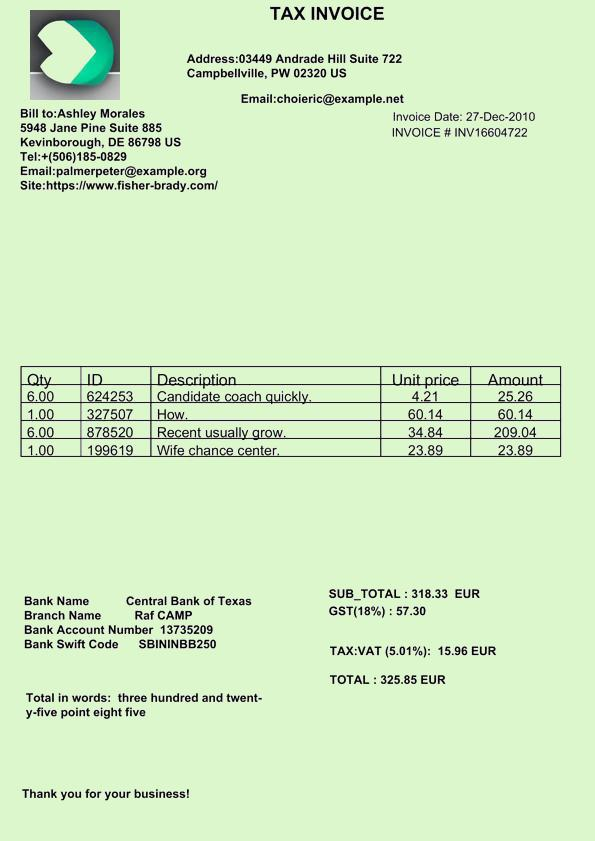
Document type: Invoice